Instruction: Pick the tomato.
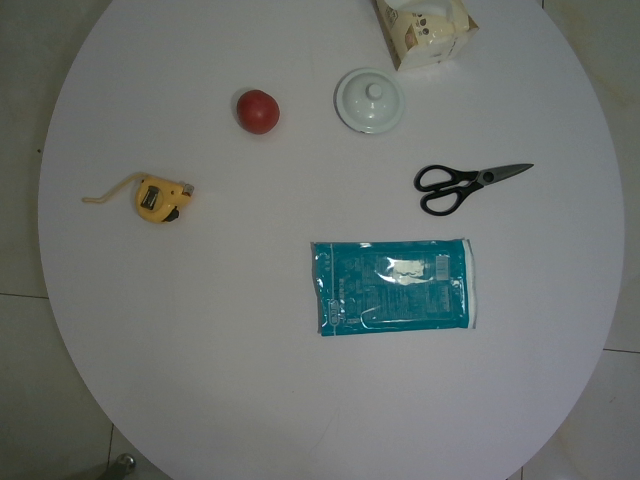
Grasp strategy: vertical